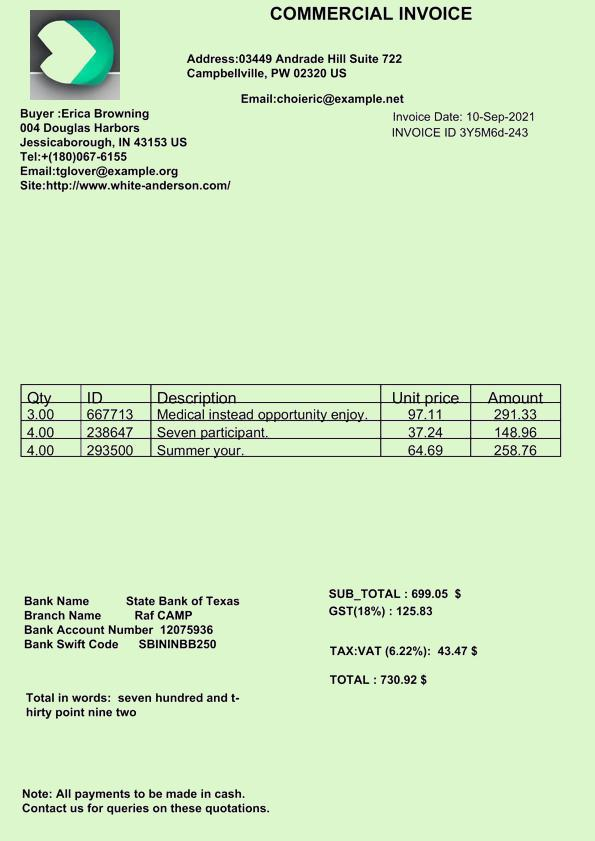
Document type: Invoice